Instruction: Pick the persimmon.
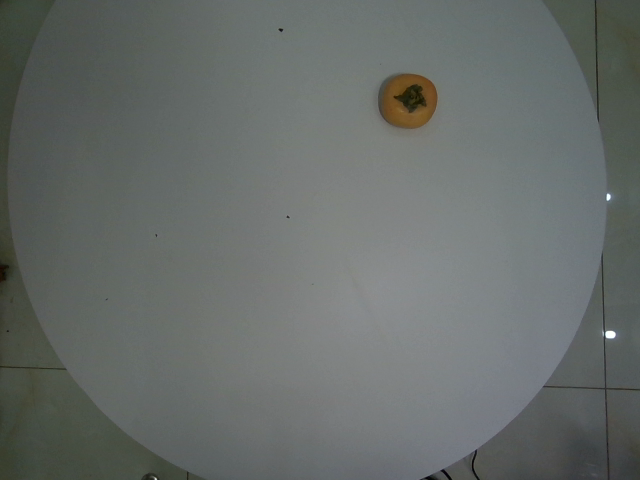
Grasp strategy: vertical